Question: What are the imaging findings?
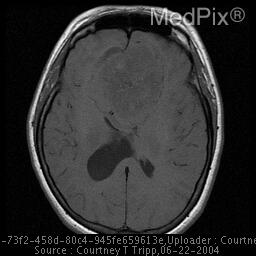
Answer: The imaging shows Large cicrumscribed midline mass overlying the planum sphenoidale causing "cortical buckling" of adjacent brain parenchyma.  Postcontrast images demonstrate enhancement of the periperipheral portion of the tumor, with a central non-enhancing region. T1WI: hypointense to isointense circumscribed extraaxial mass located midline over the planum sphenoidale..